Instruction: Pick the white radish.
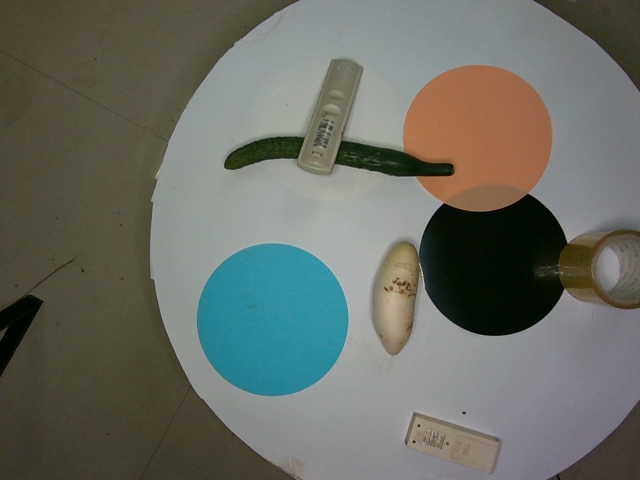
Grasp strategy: vertical